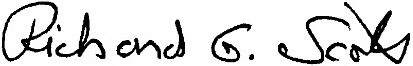
Signature of: richard g scott